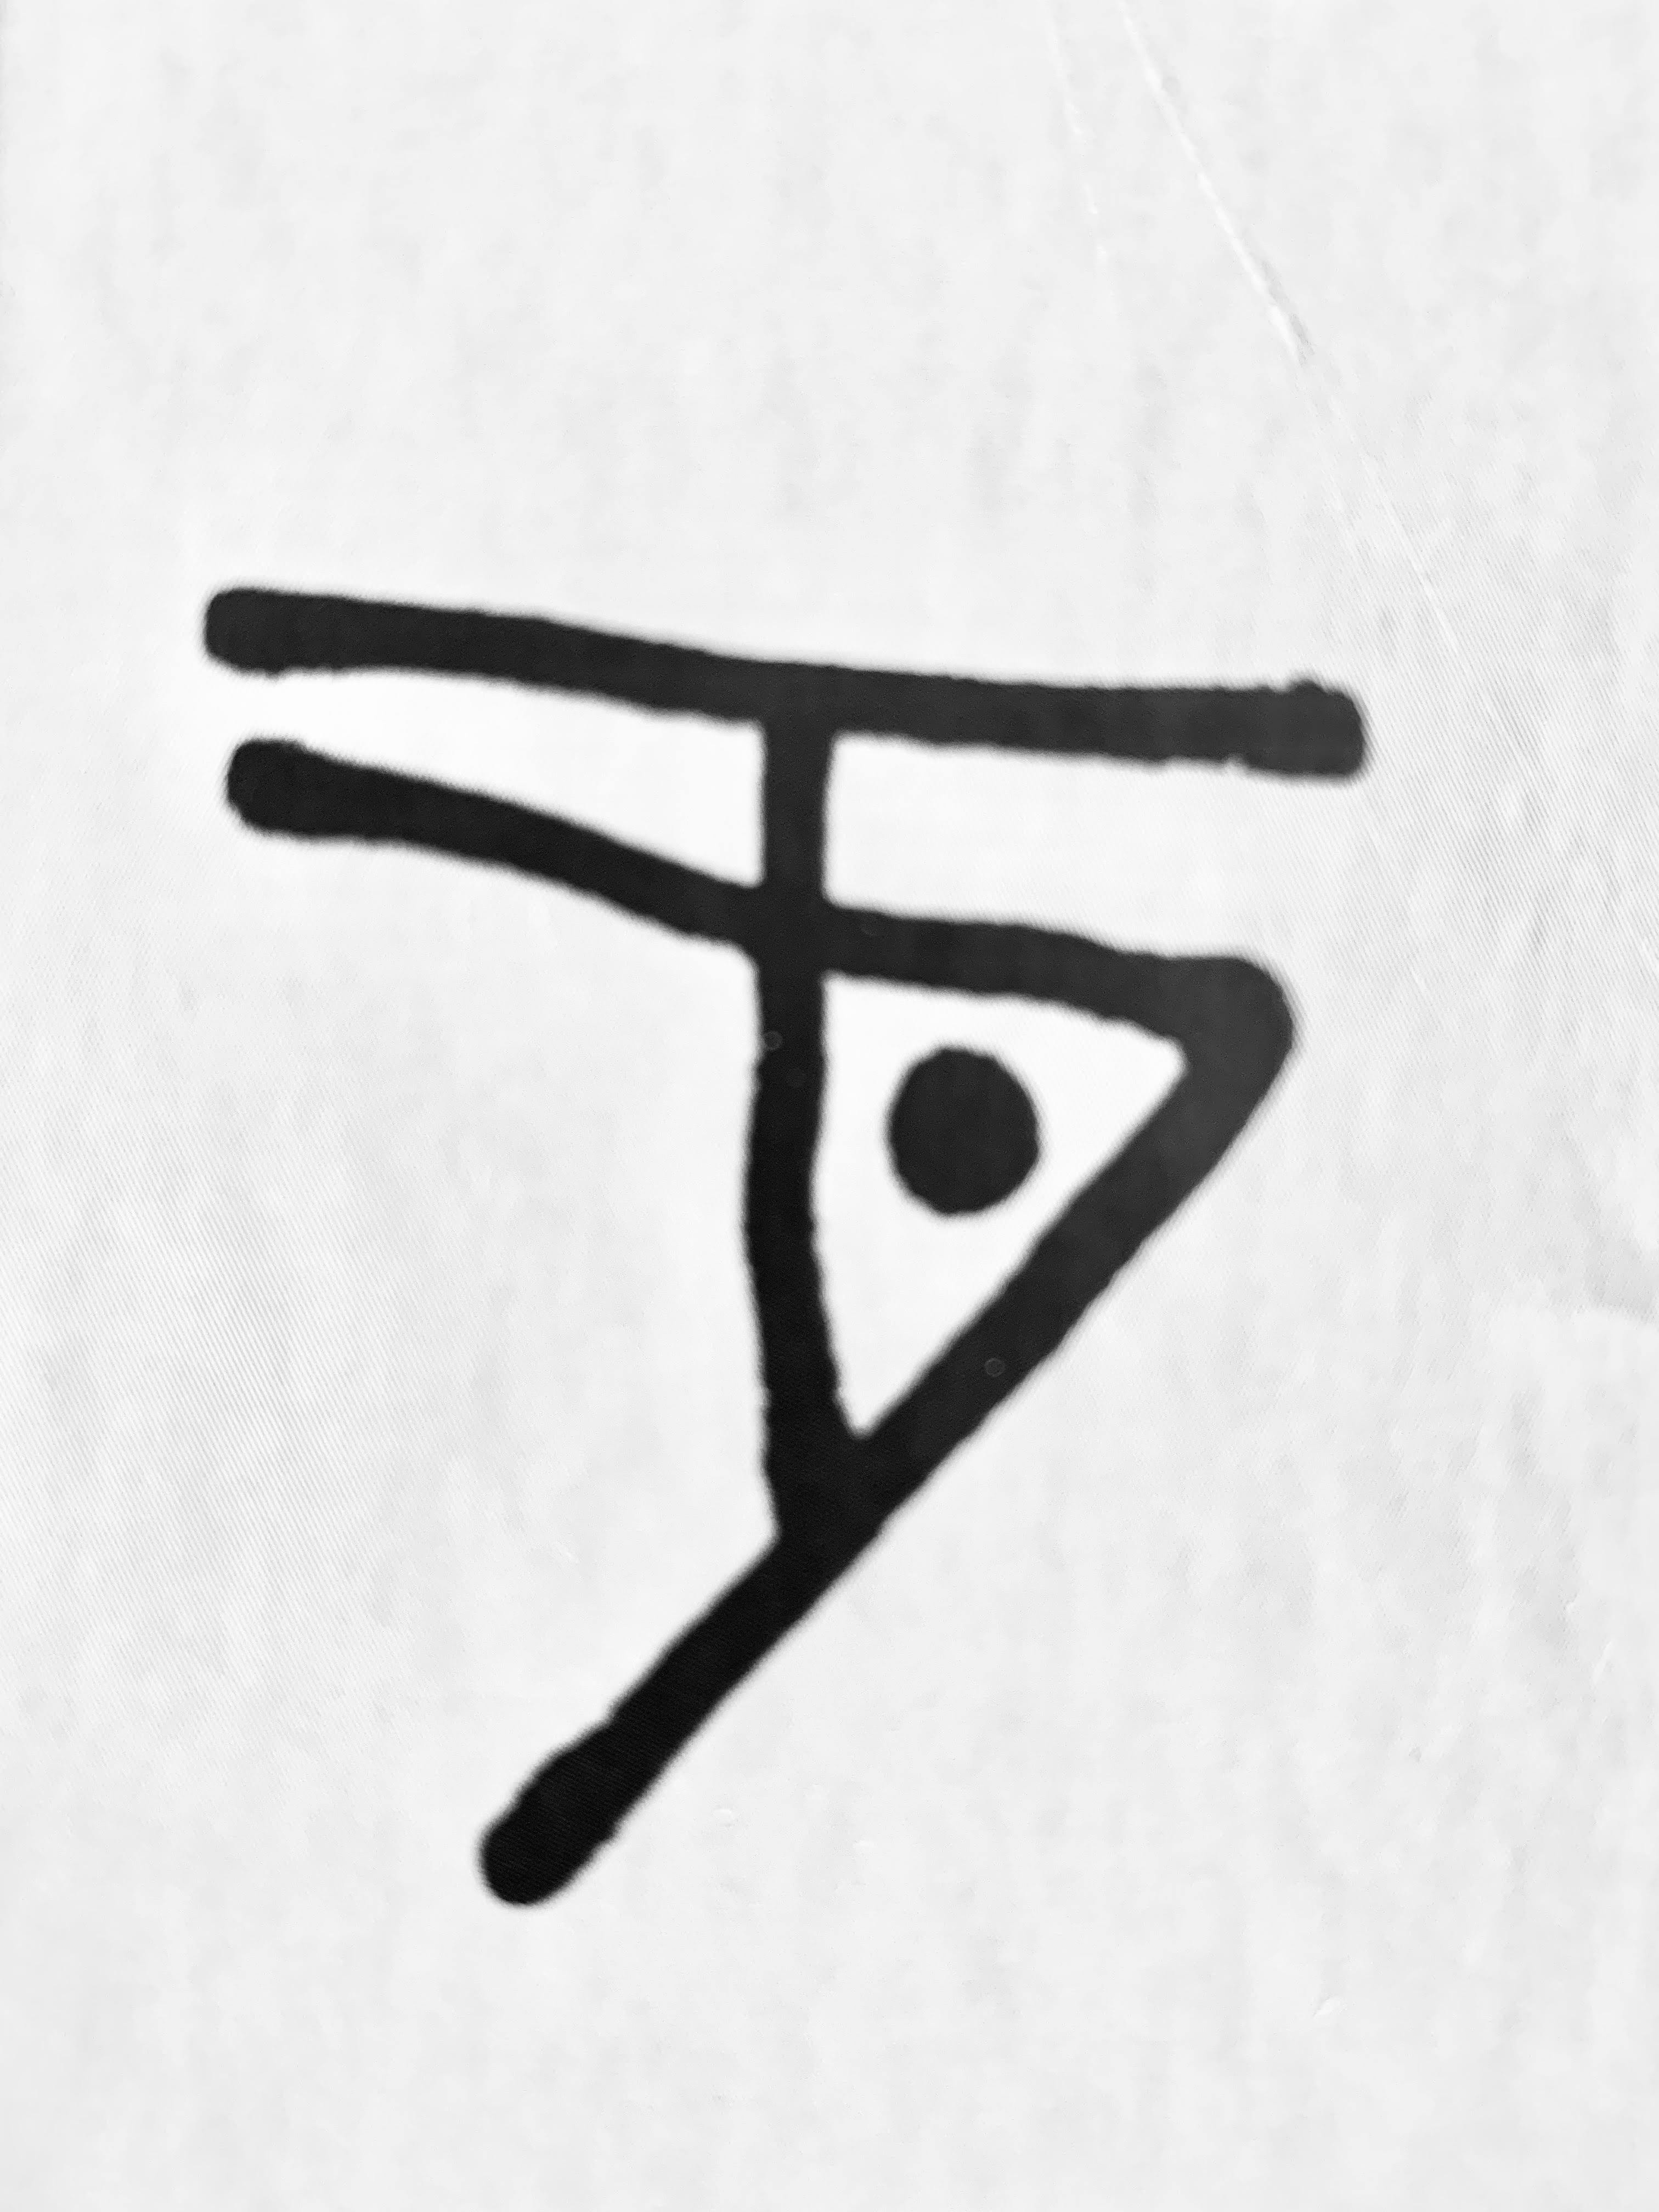
Signature of: todor bliznakov